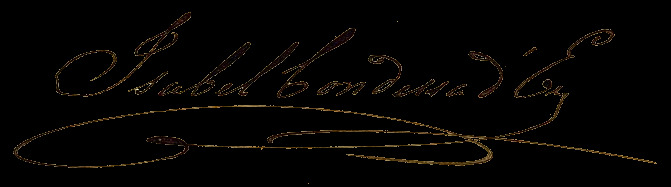
Signature of: isabel princess imperial of brazil